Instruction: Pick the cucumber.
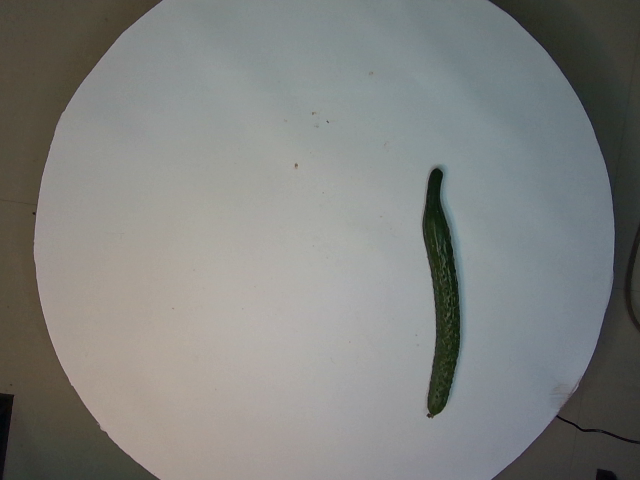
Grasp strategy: vertical